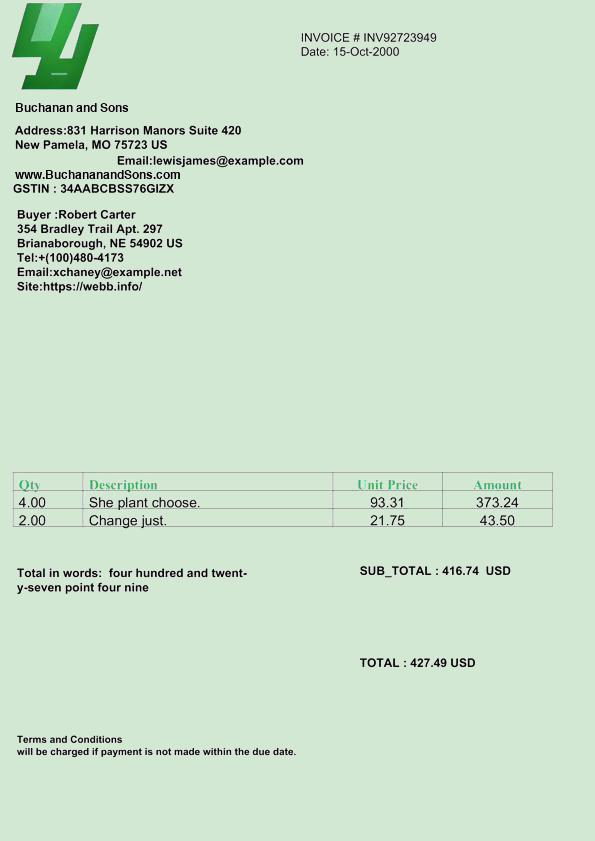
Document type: Invoice